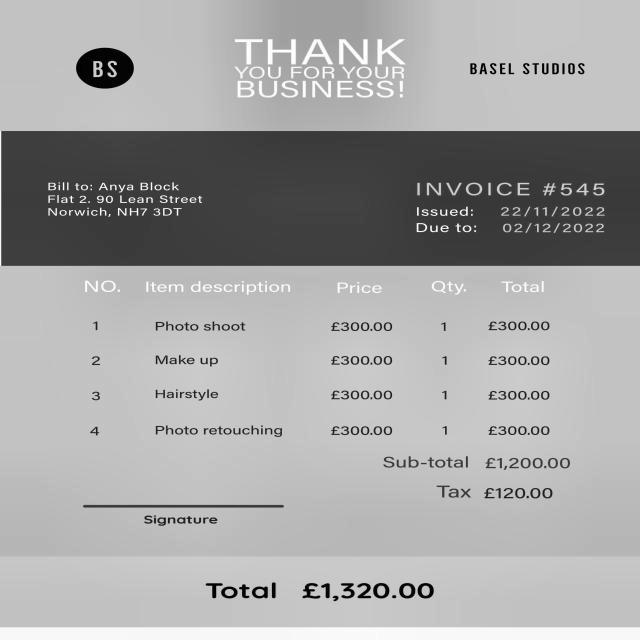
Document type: Invoice